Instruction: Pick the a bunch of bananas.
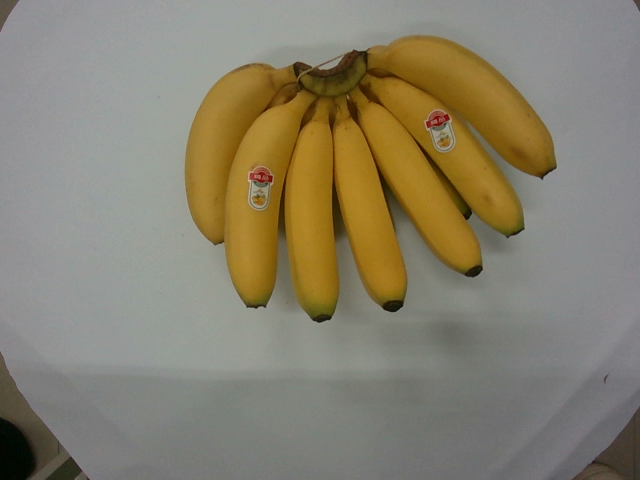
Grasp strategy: vertical